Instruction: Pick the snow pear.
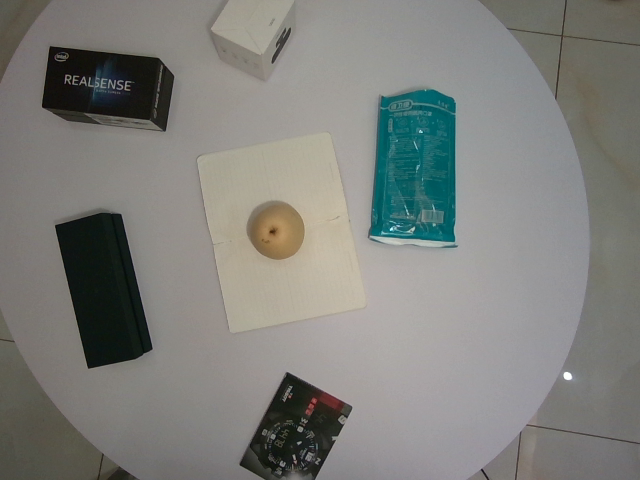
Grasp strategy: vertical